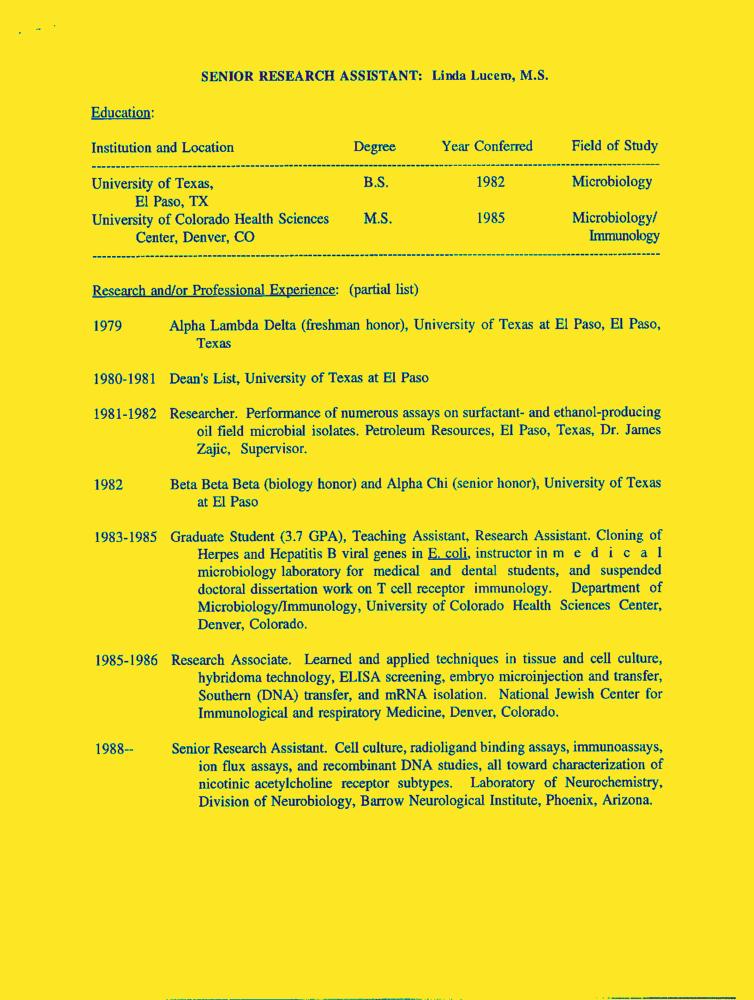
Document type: Resume-Doc